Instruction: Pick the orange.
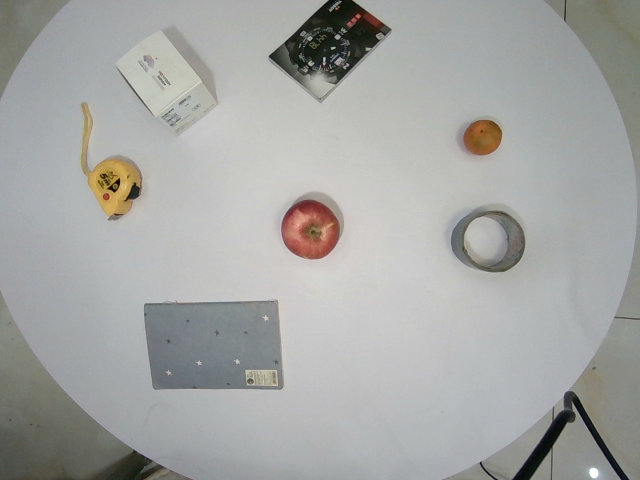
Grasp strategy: vertical